Question: Describe the condition in detail:
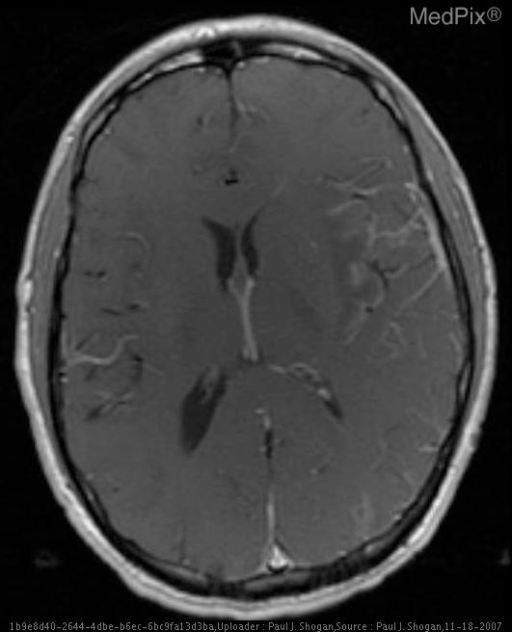
Answer: The disease is discussed as: Lesions/Condition: HSV Encephalitis

Discussion:

Herpes Encephalitis occurs at any age, with the highest incidence in adolescents and young adults, affecting men and women equally.  HSV-1 accounts for 95% of all herpetic encephalitis, and is the most common cause of viral encephalitis in the United States.

The presenting symptoms are multiple and often originate with fever, headache, seizures, confusion, stupor, and coma.  Patients may also demonstrate the gradual onset of olfactory hallucinations, anosmia, personality change, psychotic behavior, delirium, aphasia, and hemiparesis.   These symptoms are directly related to the involvement of the temporal lobes, insular cortex, and orbital surface of the frontal lobes by this disease.

After initial contact through infected secretions in the oronasopharnyx, HSV-1 travels via the lingual portion of the trigeminal nerve, to the gasserian ganglia where the virus remains dormant.  Upon reactivation from the influences of local trauma, immunosuppression, or stress, or the result of primary infection, the virus spreads in a retrograde fashion along the fibers that innervate the leptomeninges of the anterior and middle fossa.

Early diagnosis and rapid therapy is essential, as herpes encephalitis progresses rapidly.  The mortality rate ranges from 50% to 70%, with those surviving left with significant neurological impairment to include amnesia, dementia, seizures, and aphasia.  Both the patient’s age and level of consciousness at the time of initiation of intravenous acyclovir dictate outcomes.  If the patient is unconscious prior to beginning therapy, the outcome is poor.  If the patient is awake, and treatment is begun within 4 days of onset of the illness, survival is greater than 90 percent.

Laboratory:

CSF demonstrates increased pressure and a pleocytosis with lymphocyte predominance.
Red cells, and xanthochromia are identified in a minority of cases, secondary to hemorrhage.  Protein content is increased, and CSF glucose may rarely be lower than 40 mg/dL.

Polymerase Chain Reaction may be employed to identify HSV antigen in the CSF while the virus is replicating in the first few days of the illness.

Pathology:

Gross Pathologic Features:

Hemorrhagic and necrotizing encephalitis of gray and white matter, with severe edema and tissue necrosis localized to the inferior frontal, temporal lobes, and insular cortex.

Microscopically:

Focal necrotizing vasculitis with perivascular inflammatory infiltrates, with eosinophilic Cowdry intranuclear inclusion bodies located in neurons, and glial cells.

Herpes viruses include HSV-1, HSV-2, Epstein-Barr virus, cytomegalovirus, varicella-zoster virus, B virus, HSV-6, and HSV-7.

Radiology:

The imaging findings of HSV encephalitis on CT may be initially normal or subtly abnormal.  Generally, abnormalities are not identified until 3-5 days after the onset of significant symptoms.  Common initial findings are low attenuation in the medial temporal lobes and insula, with mild mass effect.  Hemorrhage may occasionally be identified and is a late finding that is highly suggestive of herpes encephalitis.  On contrast enhanced CT, there is ill-defined patchy enhancement, with gyriform enhancement being a late finding.

MRI is more sensitive than CT in detecting early changes, and demonstrates signal changes in almost all sequences.  T1 weighted images demonstrate areas of low signal intensity with surrounding edema localized to the temporal lobes, insular cortex, subfrontal area, and cingulate gyri.  Loss of the gray-white matter differentiation, and evidence of mass effect is frequently encountered.  Additionally, in cases of hemorrhage, there may be foci of increased signal in the inferior parts of the frontal and temporal lobes.  T2 weighted images demonstrate asymmetric bilateral high signal intensity in gray, and subcortical white matter of the temporal lobes, extending into the insular cortex, secondary to edema.  The basal ganglia are usually spared.  Findings are initially unilateral, followed by less severe contralateral temporal lobe signal abnormalities.

Proton density sequences demonstrate increased signal intensity in affected areas.  T2 weighted Fluid Attenuated Inversion Recovery (FLAIR) sequences demonstrate hyperintense signal with edematous cortex and subcortical white matter.  T2 gradient recalled echo sequences show hypointensity if there is hemorrhage within the edematous brain parenchyma.

Diffusion weighted images demonstrate marked hyperintense restricted diffusion, and reduced ADC values.  It is important to distinguish these findings from ischemic stroke, hemorrhage, abscess, lymphoma, Creutzfeldt-Jakob disease, glioma, and metastatic disease, for the determination of appropriate treatment.  HSV encephalitis can be differentiated from other high signal intensity DW MR images, and low ADC values based on the clinical presentation of the patient, distribution of the imaging findings, and results of the polymerase chain reaction test.

T1 weighted gadolinium enhanced images demonstrate asymmetric mild patchy enhancement indicating abnormalities of the blood-brain barrier.  Gyriform enhancement may be seen one week after initial symptoms.  Meningeal enhancement is an early finding, with parenchymal enhancement being a late finding, or evidence of hemorrhage.

MR spectroscopy may be utilized demonstrating elevated peaks of lactate, choline, and myoinositol, and reduced N-acetylaspartate signal.

Follow-up imaging demonstrates progressive abnormalities with worsening involvement of the contralateral temporal lobe, insula, and cingulate gyri.  Encephalomalacia, atrophy, and dystrophic calcification are commonly seen as sequelae of HSV encephalitis.